Question: What are the imaging findings?
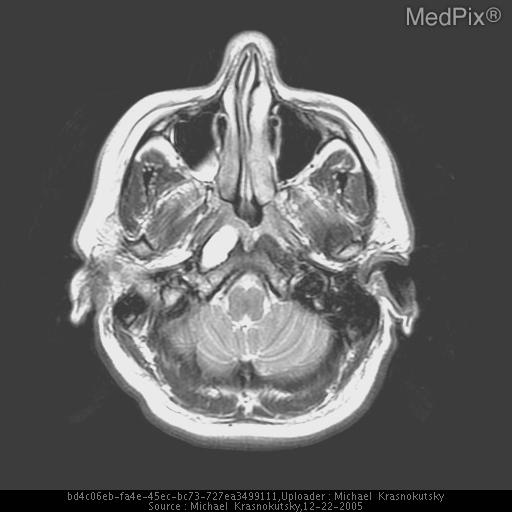
Answer: The imaging shows Homogeneous mass centered in the right petro-clival fissure. Low signal on T1, high on T2, with marked homogeneous enhancement. There is also extension of the tumor through the skull base into the right nasopharynx, anterior to the longus colli muscle and compressing it. The lesion is also producing mass effect in the region of the fossa of Rosenmueller. High signal intensity lesion seen anterior to longus colli muscle on the right. Contiguous with a skull lesion on more superior images..